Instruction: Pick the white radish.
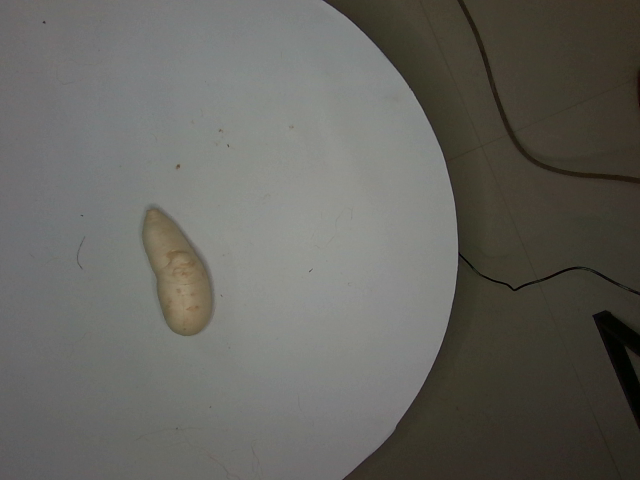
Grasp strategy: vertical